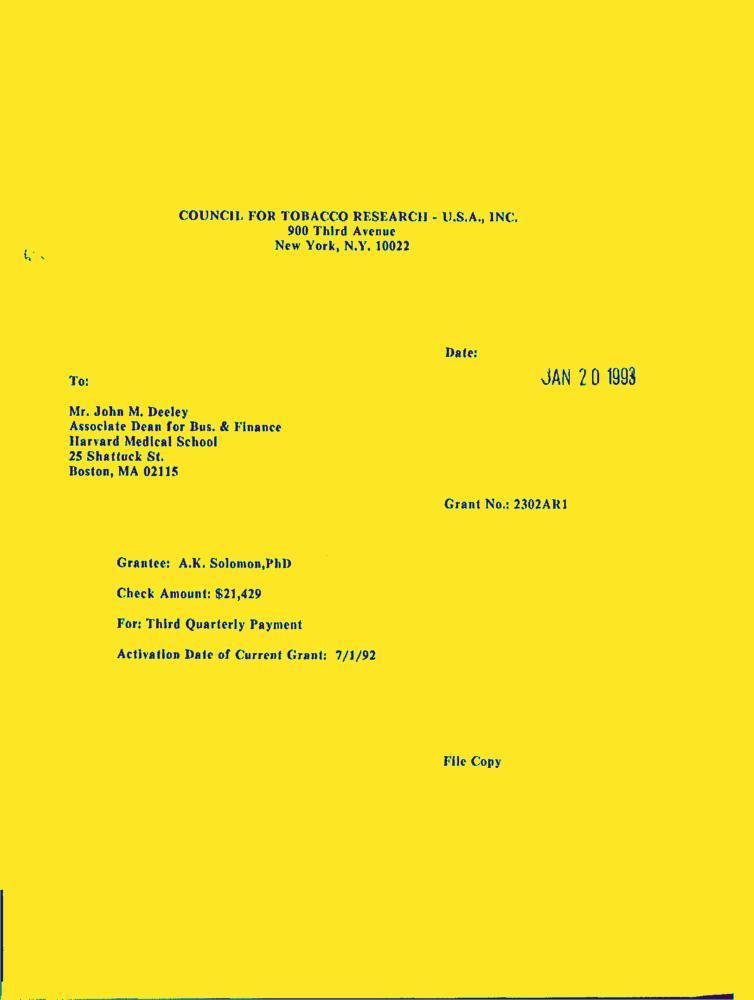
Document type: Letter-Doc